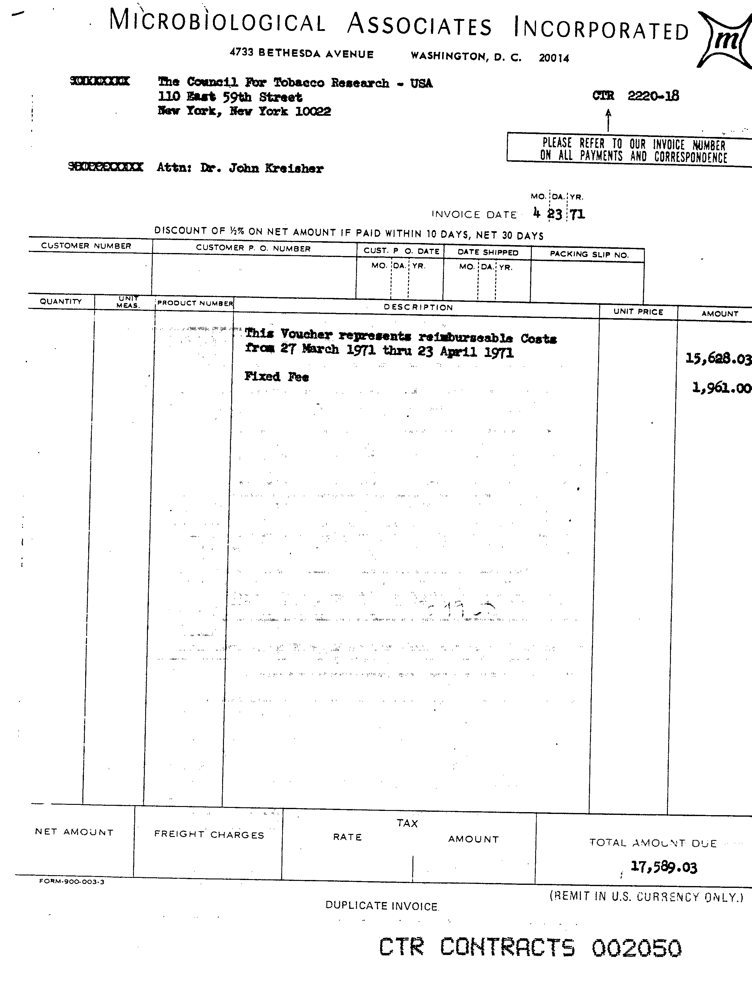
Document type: Invoice